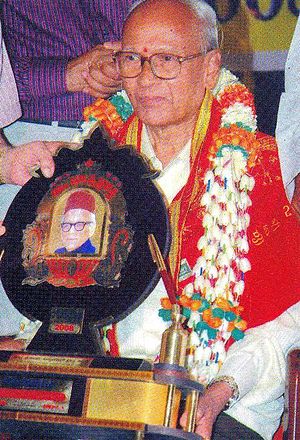
English: T. V. Venkatachala Sastry receiving the Maasti Award (1996)